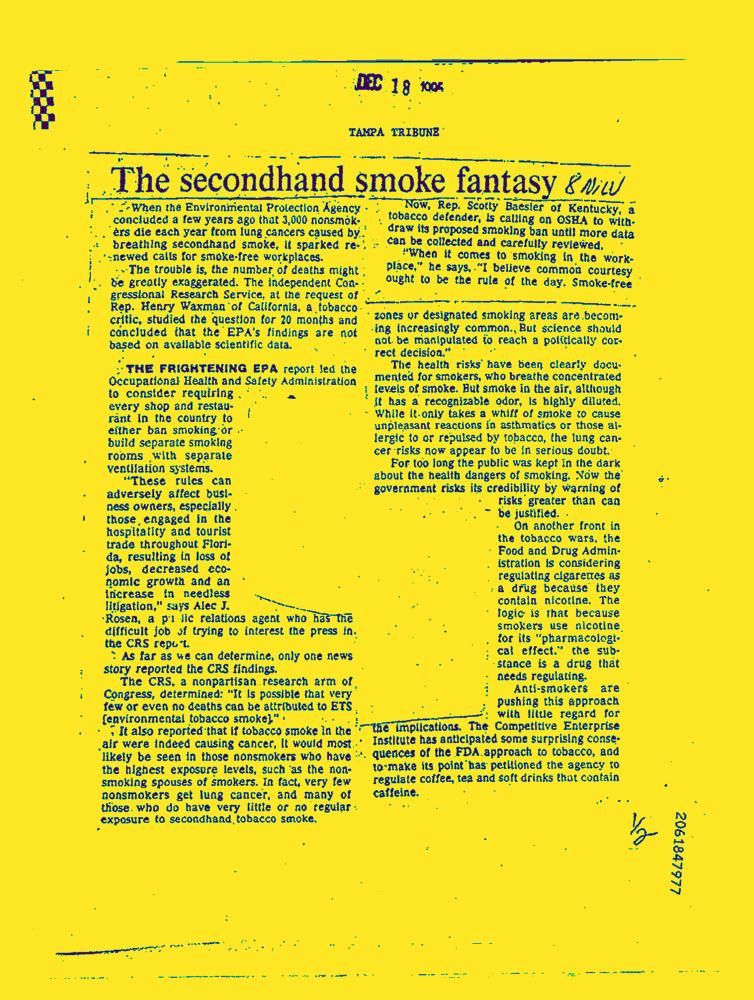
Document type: News-Article